Extract the amount written in words, the amount in digits, the name of the payee, the date on the cheque, and the bank's name from the image.
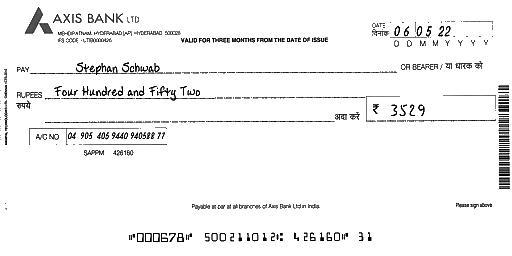
amt_in_words: Four Hundred and Fifty Two
amt_in_figures: 3529
payee_name: Stephan Schwab
bank_name: AXIS BANK
cheque_date: 06/05/22